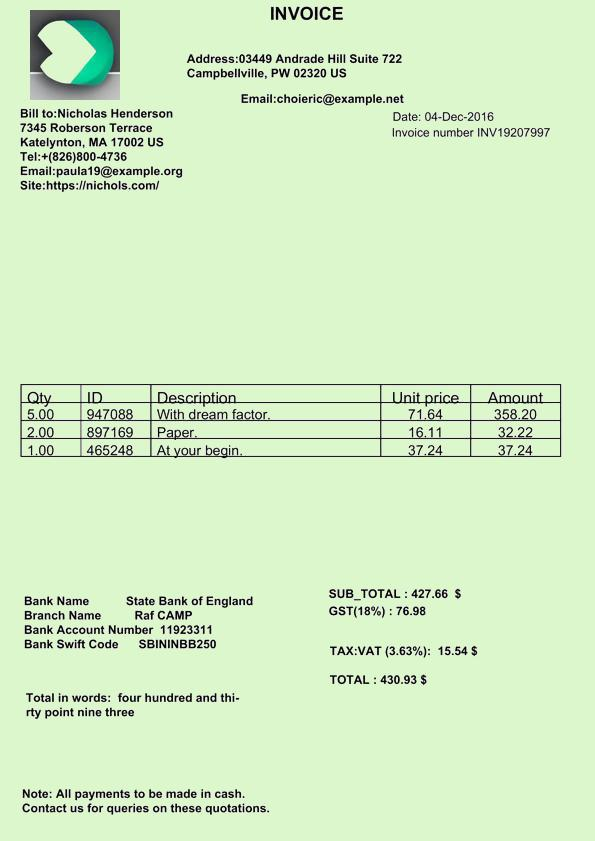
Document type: Invoice